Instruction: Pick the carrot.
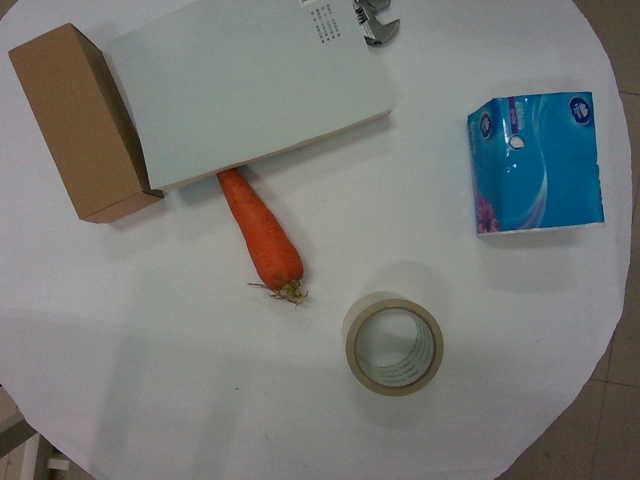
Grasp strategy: vertical